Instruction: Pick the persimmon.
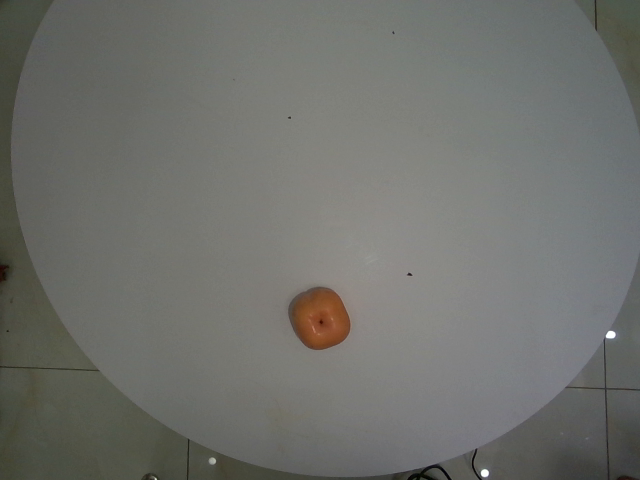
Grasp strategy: vertical